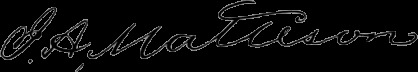
Signature of: joel aldrich matteson